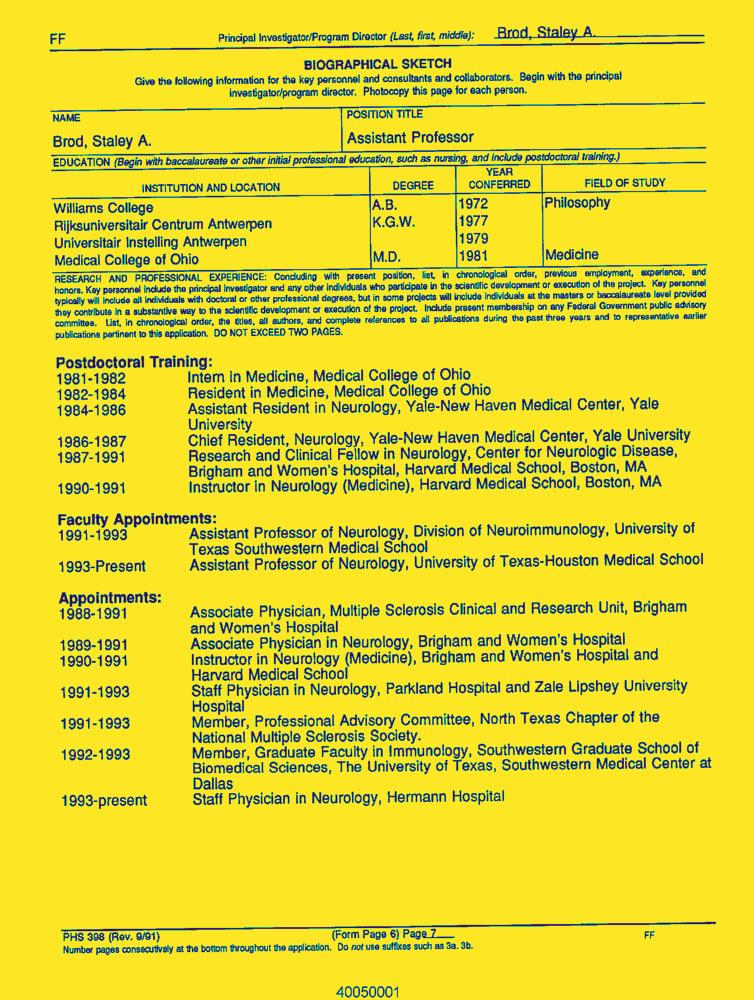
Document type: Resume-Doc